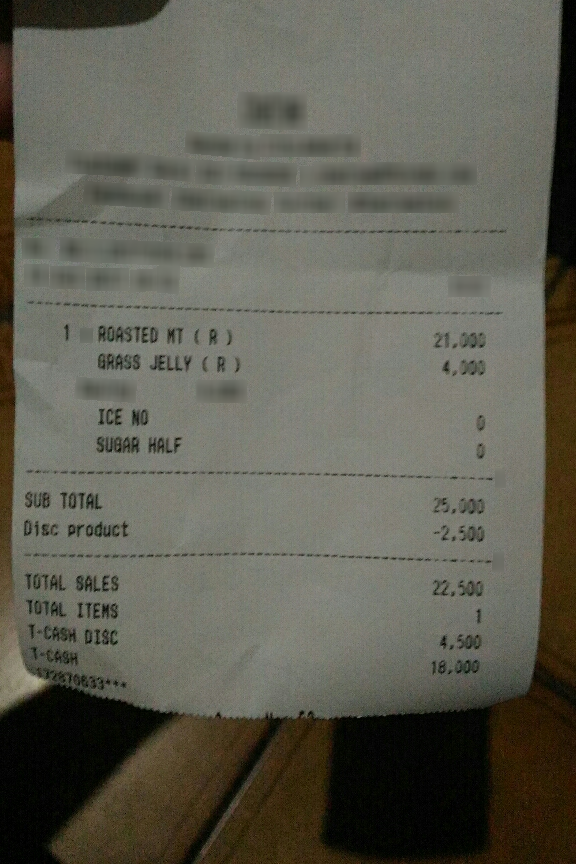
Extraction:
receipt: line_items: name: ROASTED MT ( R )
price: 21,000
qty: 1
name: GRASS JELLY ( R )
price: 4,000
name: ICE NO
price: 0
name: SUGAR HALF
price: 0
subtotal: 25,000
total: 22,500